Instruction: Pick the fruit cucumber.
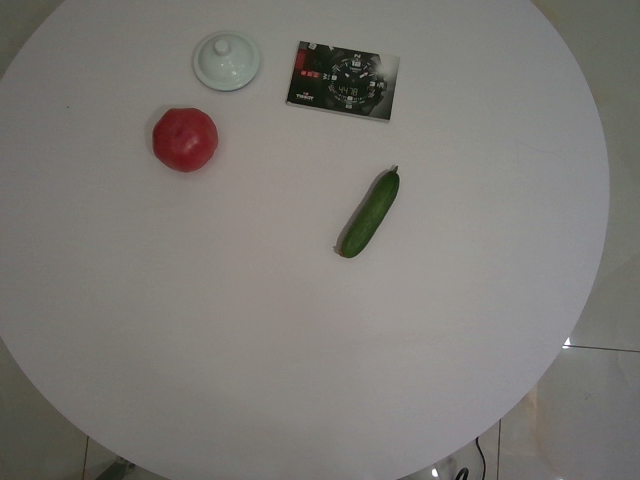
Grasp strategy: vertical